Question: How does the patient history play a role?
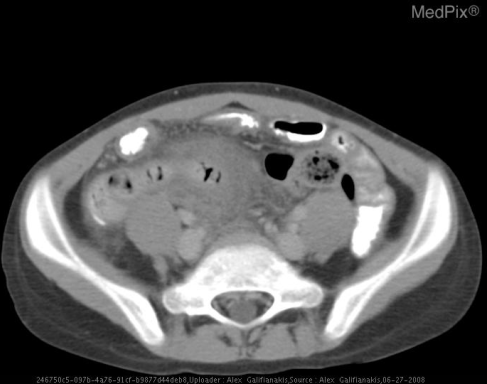
Answer: The patient's history of 10 y.o. girl with known cystic fibrosis presents with acute onset of right lower quadrant pain, fever, and leukocytosis. is key in understanding the case.